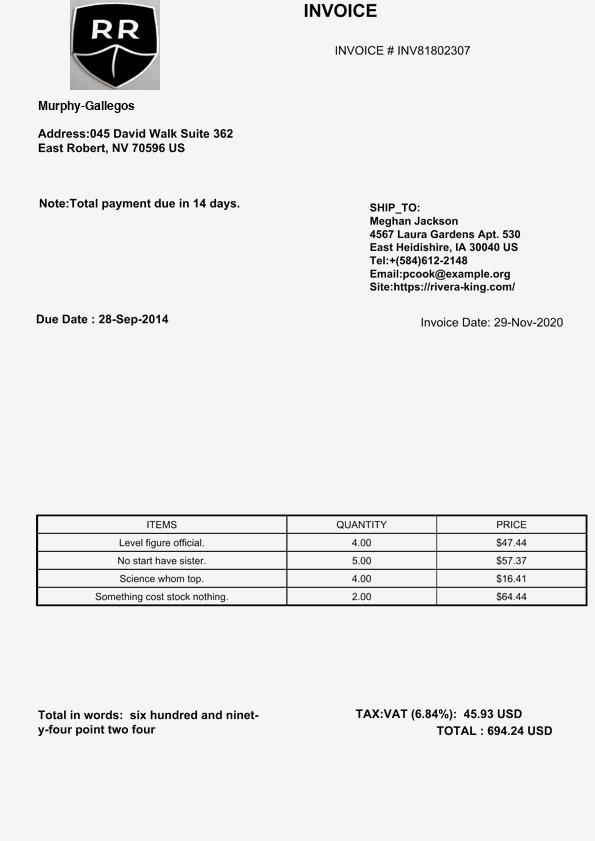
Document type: Invoice